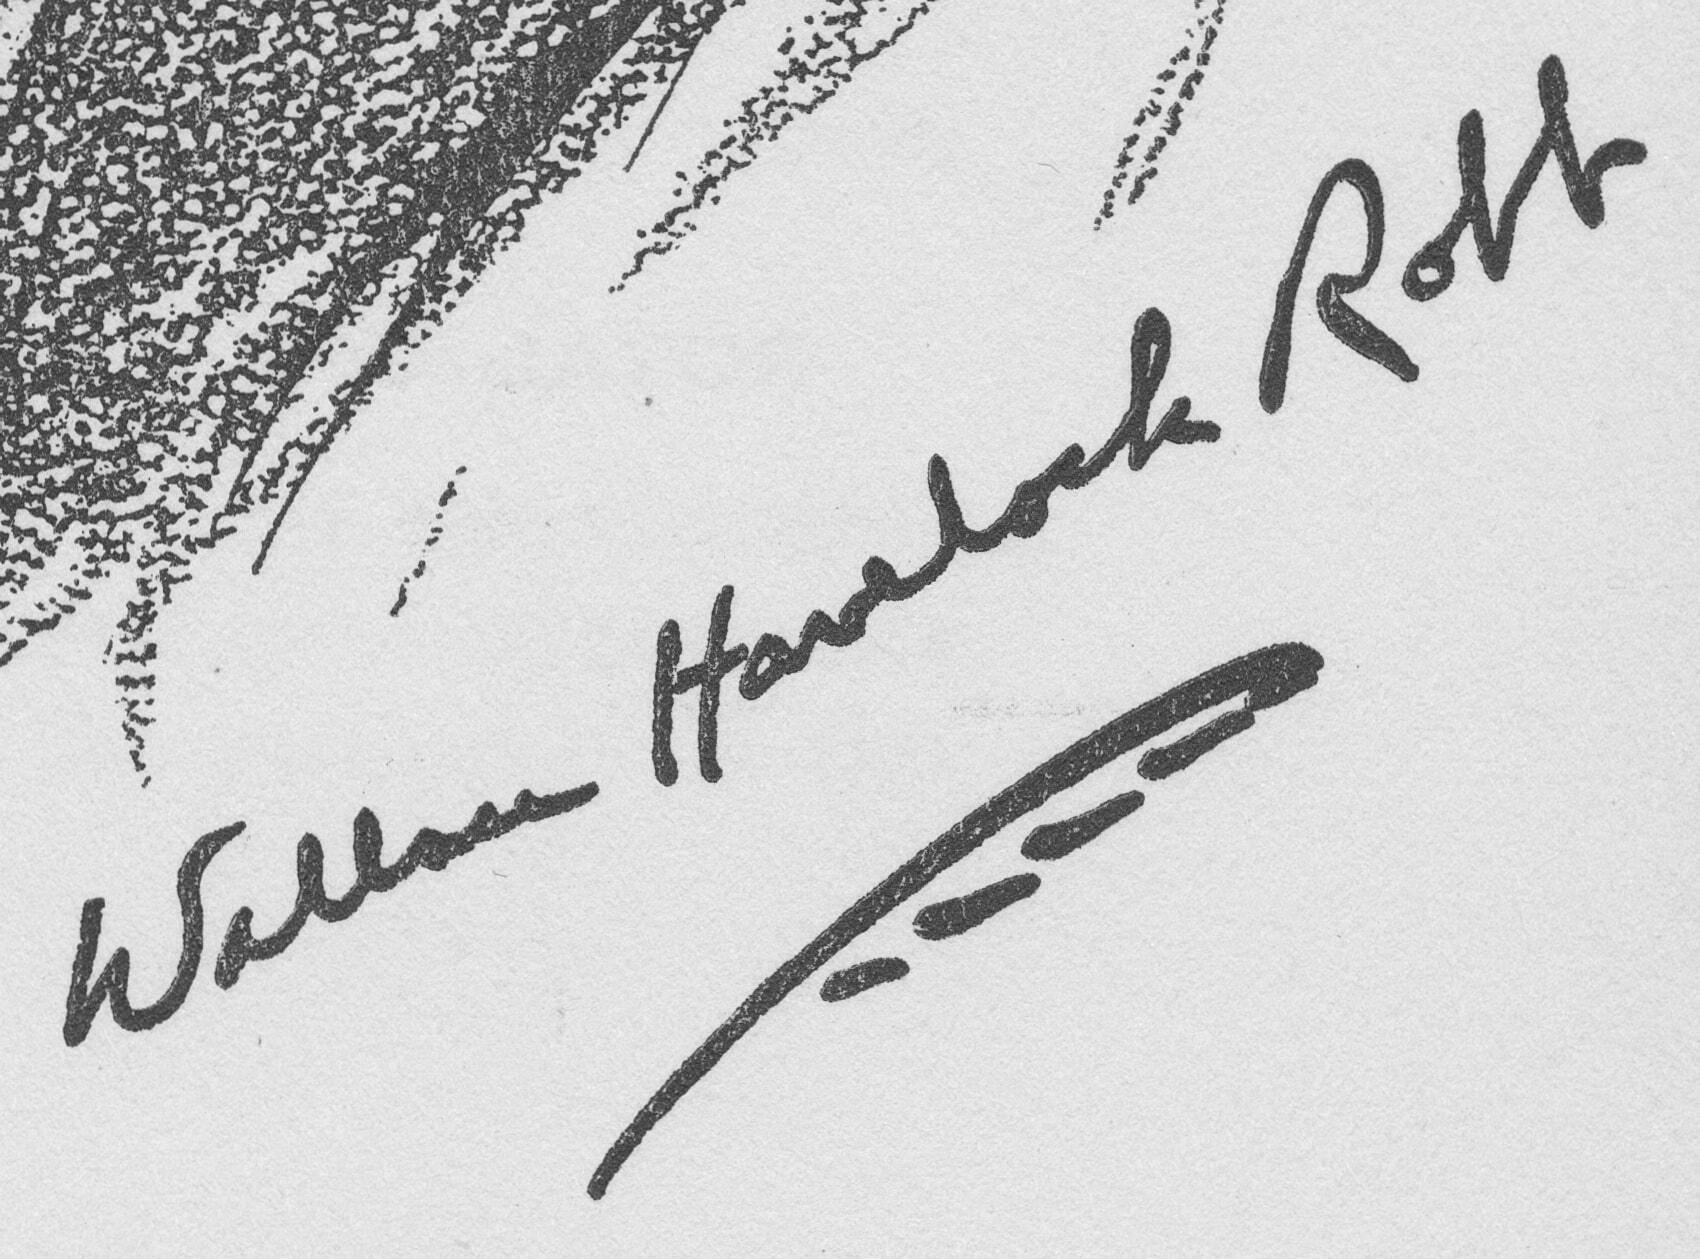
Signature of: wallace havelock robb